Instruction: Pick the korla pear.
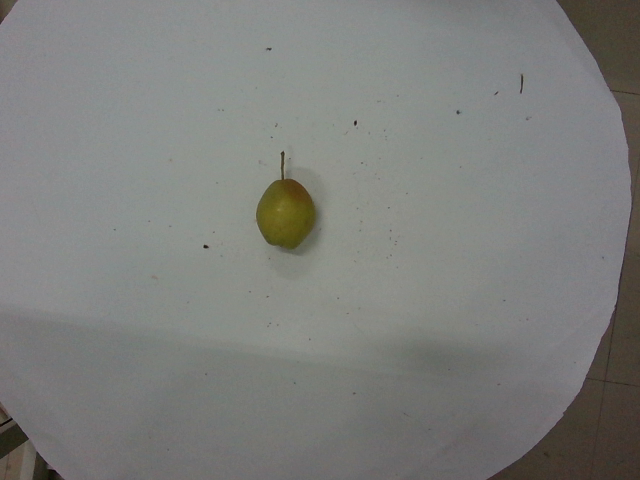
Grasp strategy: vertical